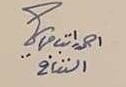
Signature of: ahmed rateb naffakh